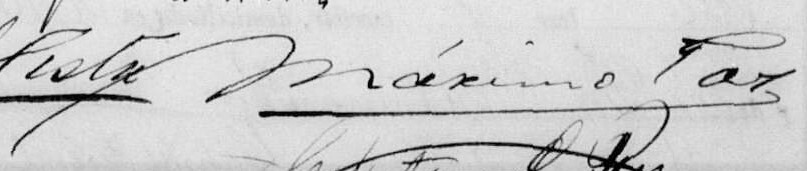
Signature of: máximo paz